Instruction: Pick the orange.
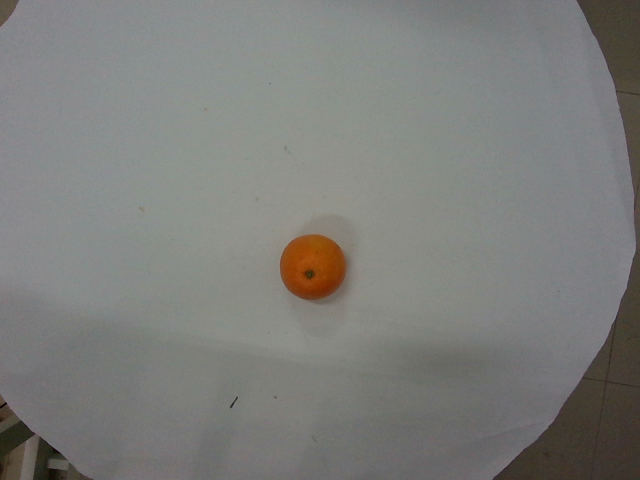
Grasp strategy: vertical